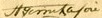
Signature of: henri gérin lajoie